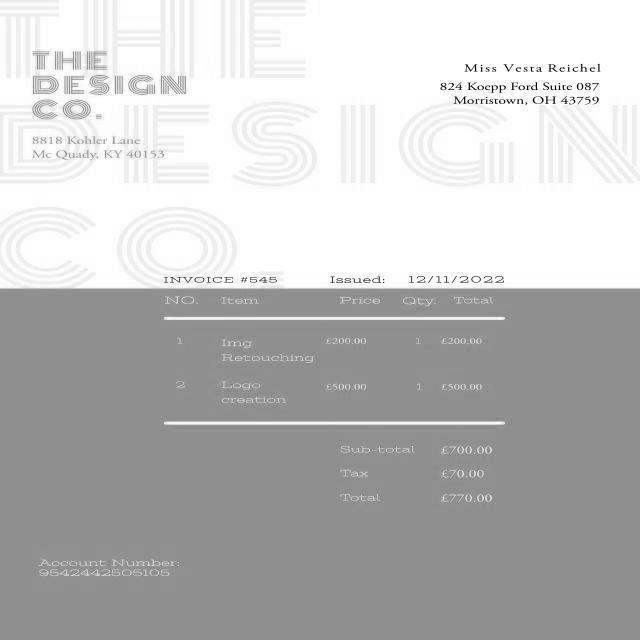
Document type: Invoice